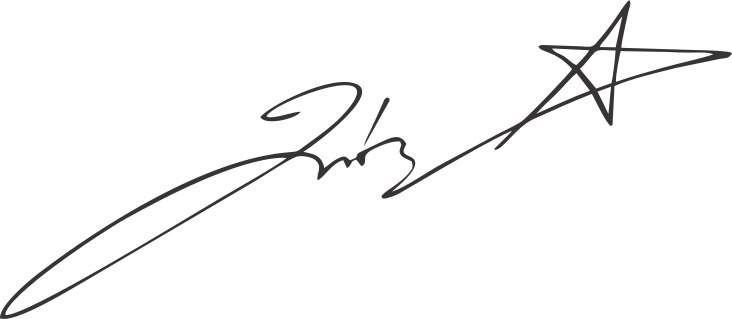
Signature of: seo joo hyun